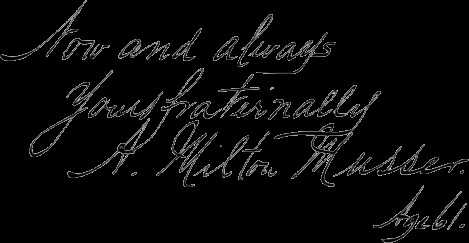
Signature of: a milton musser